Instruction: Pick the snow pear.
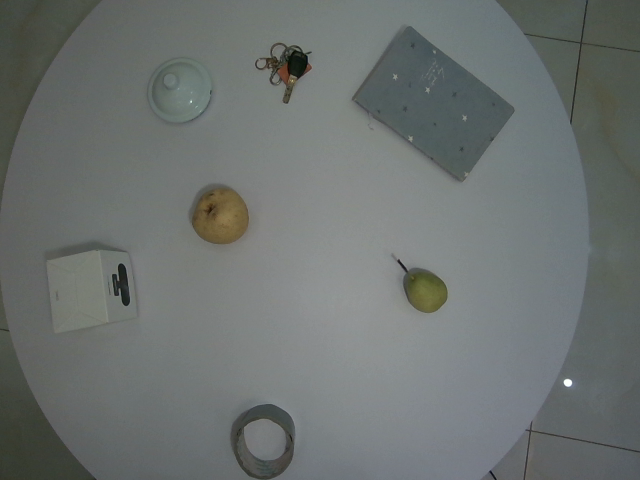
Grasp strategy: vertical